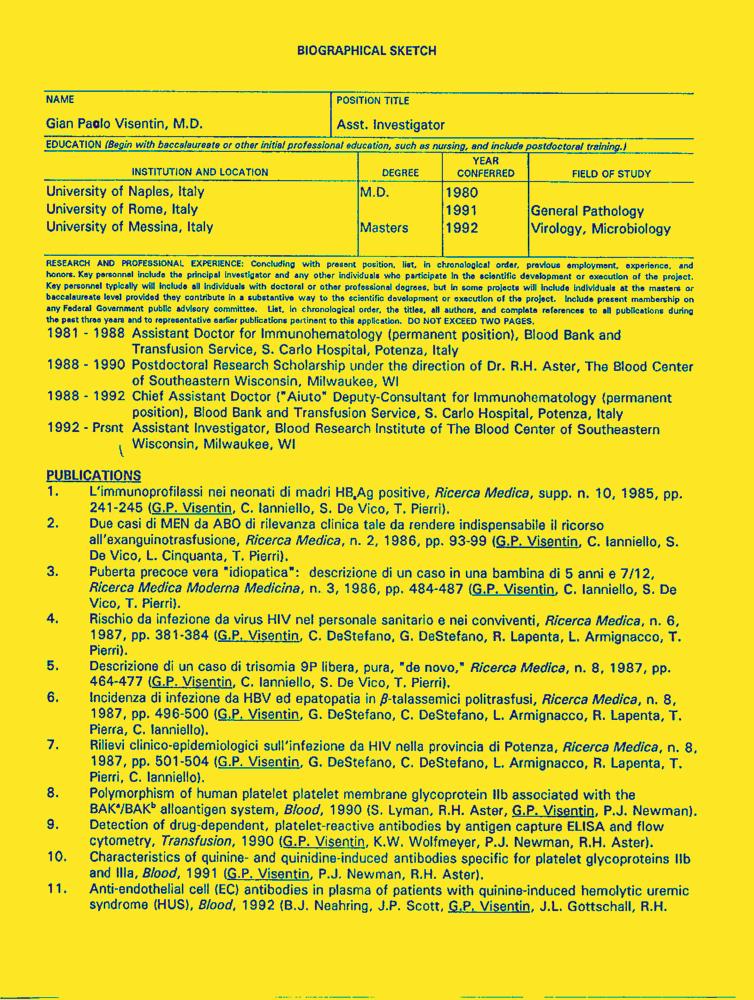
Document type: Resume-Doc